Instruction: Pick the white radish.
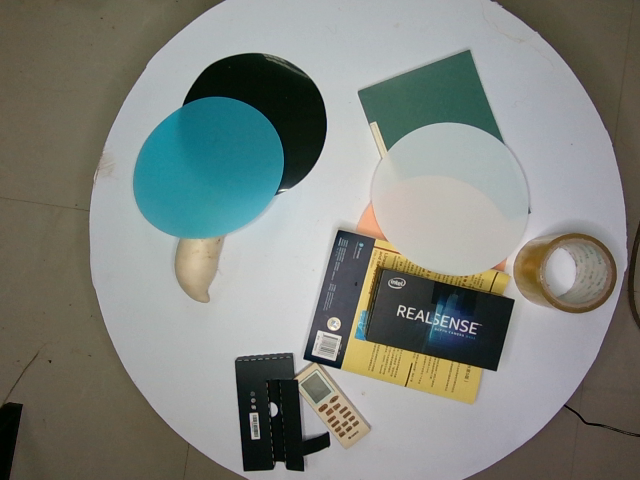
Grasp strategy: vertical